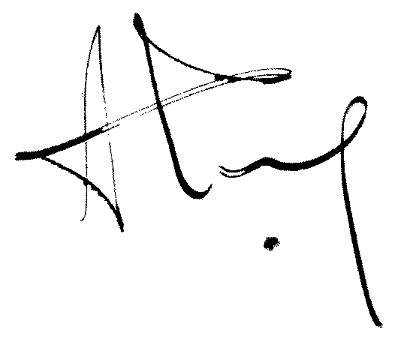
Signature of: adrien tixier